Question: What was observed in the imaging?
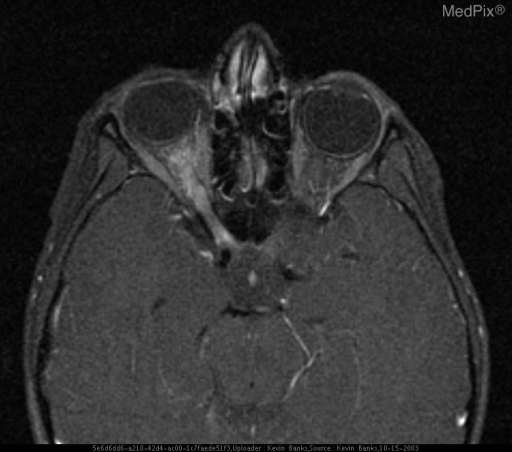
Answer: The imaging shows CT of the orbits shows asymmetry of the optic nerves with the right optic nerve enlarged when compared to the left. Subsequent MRI evaluation of the orbits demonstrates enlargement of the right optic nerve with associated abnormal increased T2 signal intensity and enhancement on post-gadolinium series extending from globe to just anterior to the optic chiasm. Enhancement of the intraorbital fat adjacent to the nerve is also present. The remainder of the optic pathways are normal (not shown). Axial T1WI post-gad image with fat suppression shows abnormal enhancement of the right optic nerve and associated enlargement..